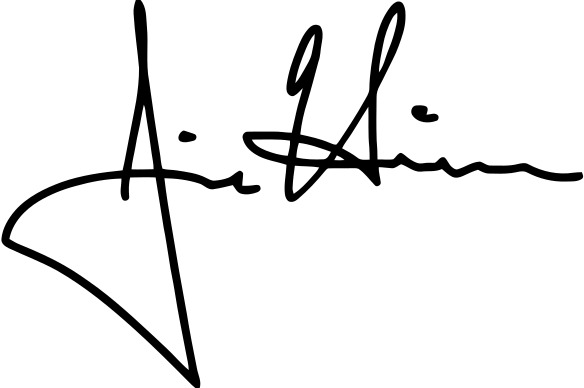
Signature of: jim himes